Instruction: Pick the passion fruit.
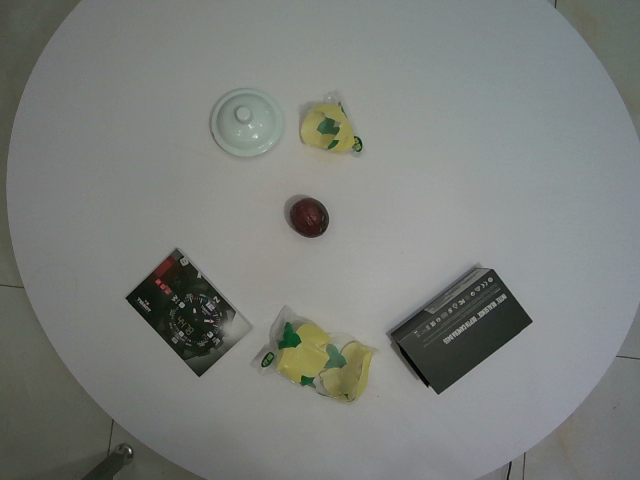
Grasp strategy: vertical